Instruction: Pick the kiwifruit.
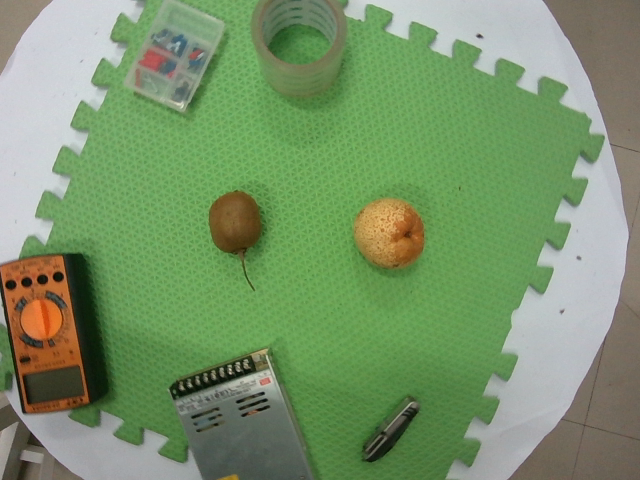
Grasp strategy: vertical